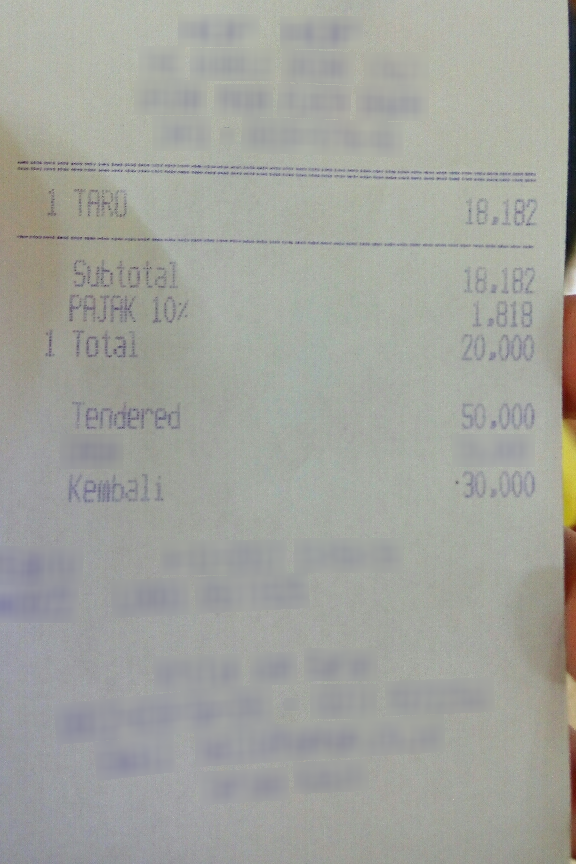
Number of items: 3
Subtotal: 18,182
Tax: 1,818
Total: 20,000
OCR text regions:
text: 1
text: TARO
text: 18,182
text: Subtotal
text: 18,182
text: PAJAK
text: 10%
text: 1,818
text: Total
text: 20,000
text: Tendered
text: 50,000
text: Kembali
text: -30,000
text: 1